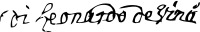
Signature of: leonardo da vinci